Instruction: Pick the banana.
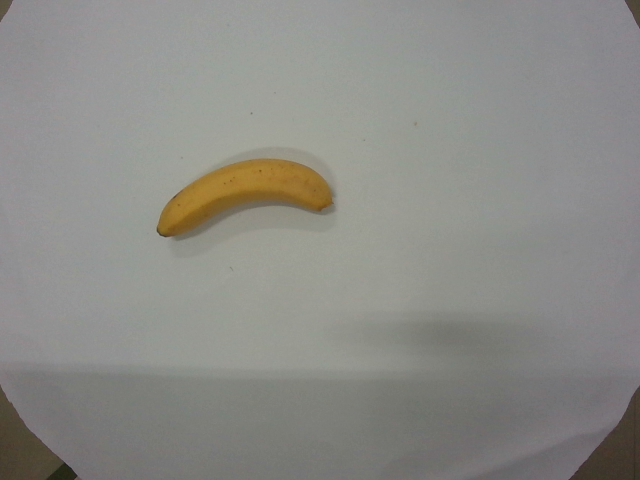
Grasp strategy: vertical